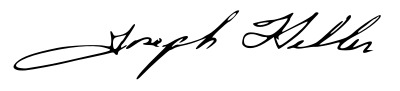
Signature of: joseph heller